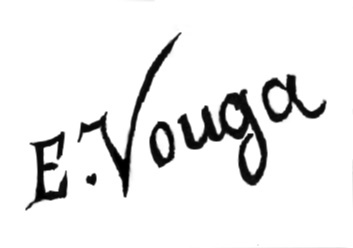
Signature of: emilie vouga